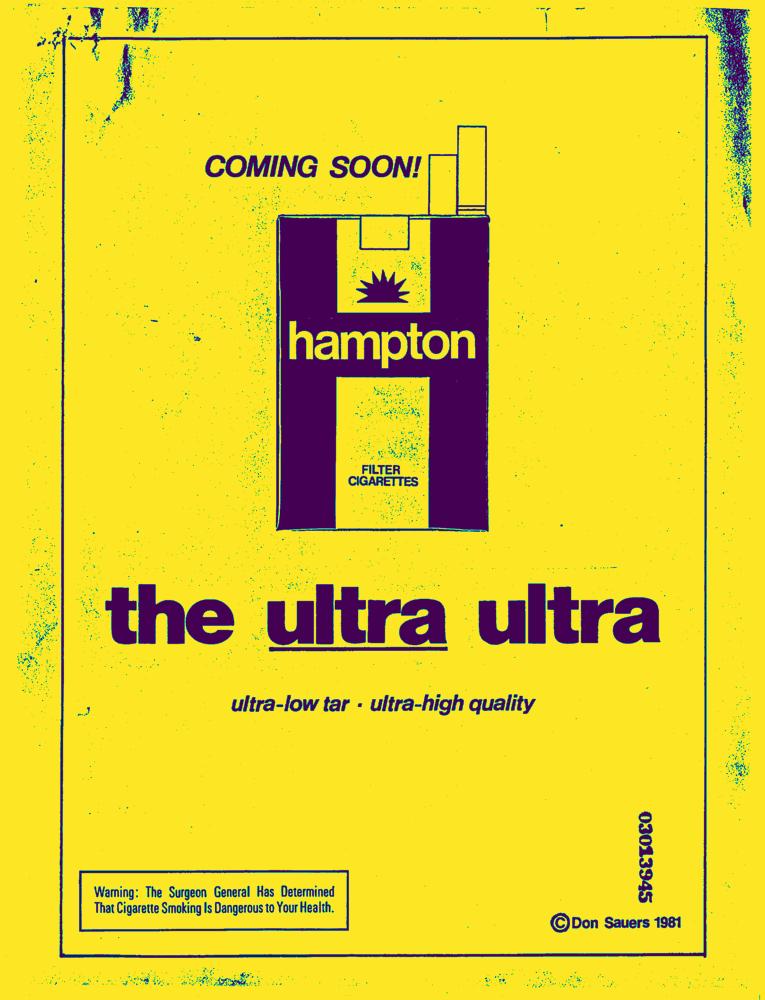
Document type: AD